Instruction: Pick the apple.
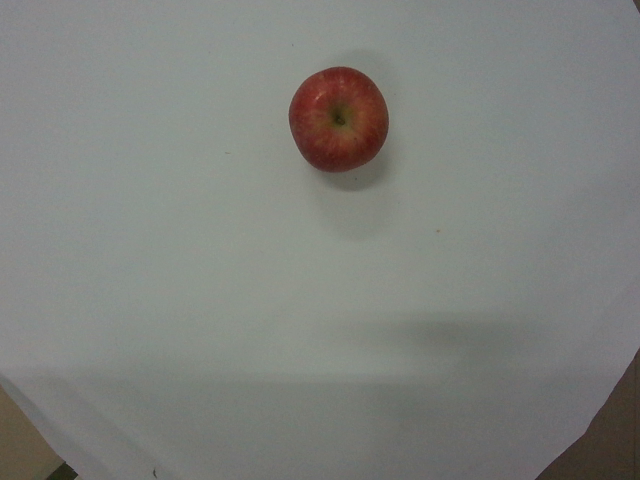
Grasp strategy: vertical